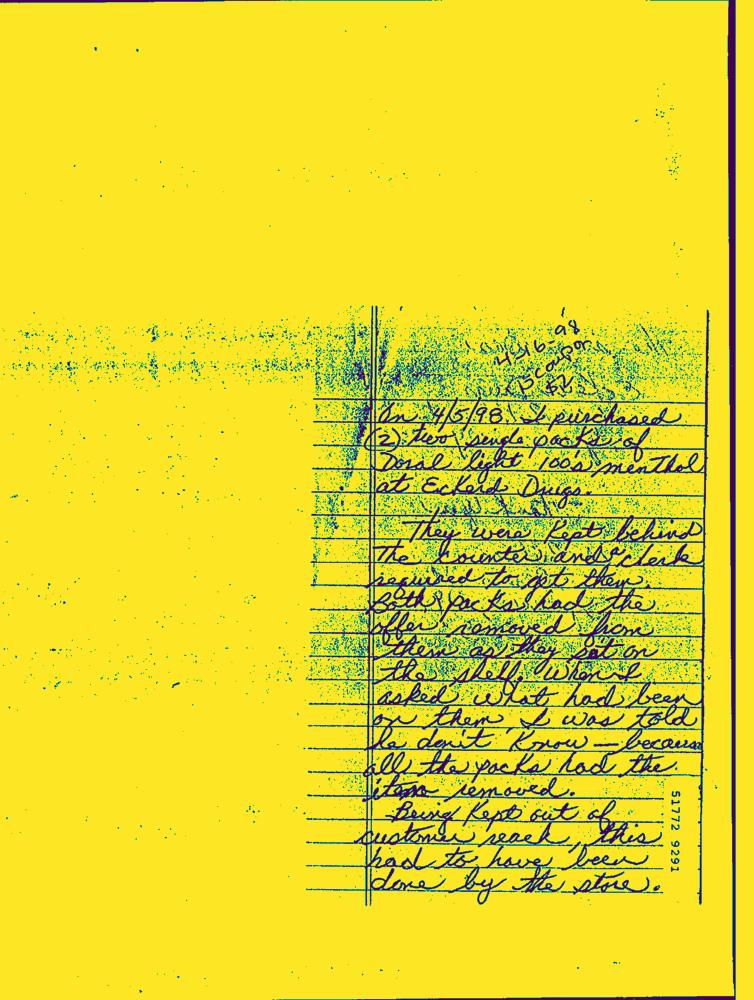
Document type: Hand-Written